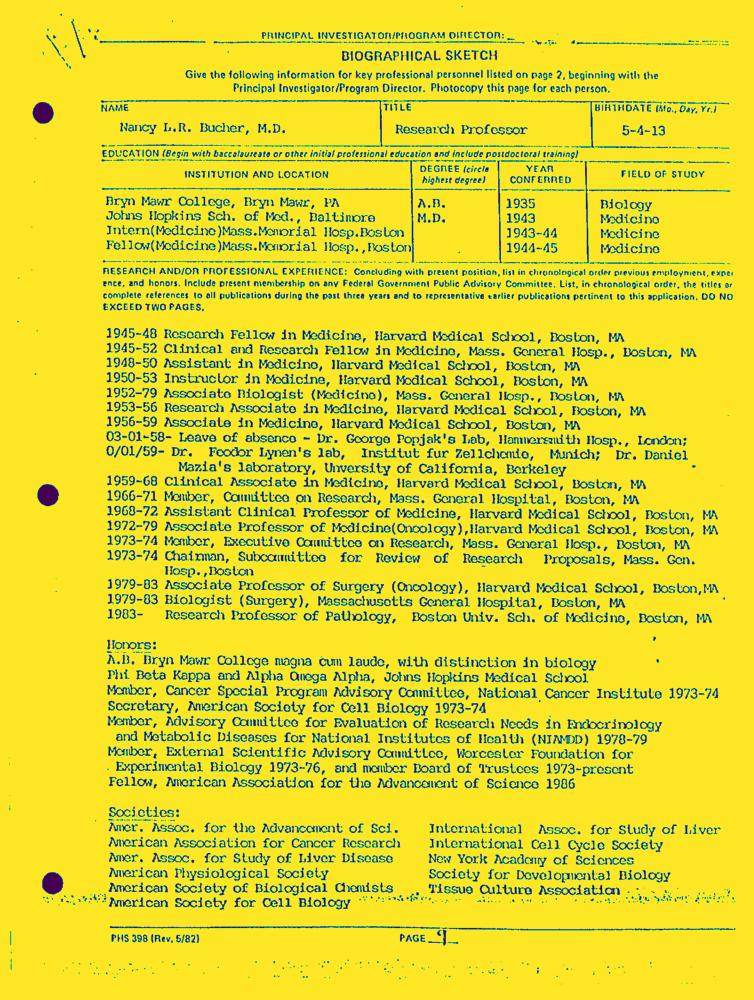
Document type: Resume-Doc